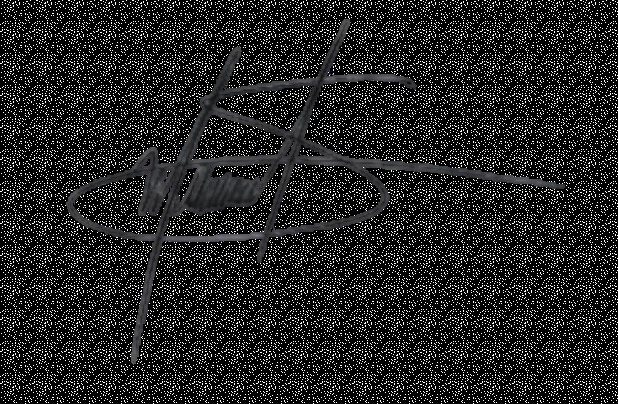
Signature of: marvin amparo